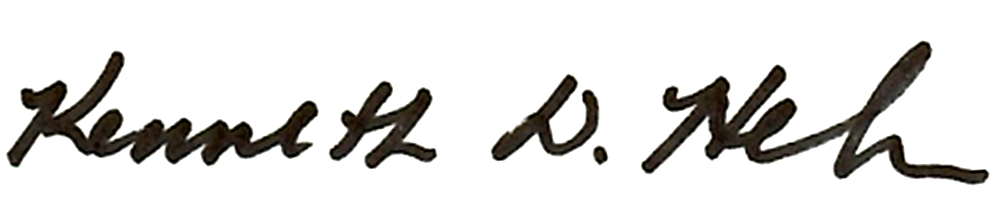
Signature of: ken helm